Question: What might the diagnosis be?
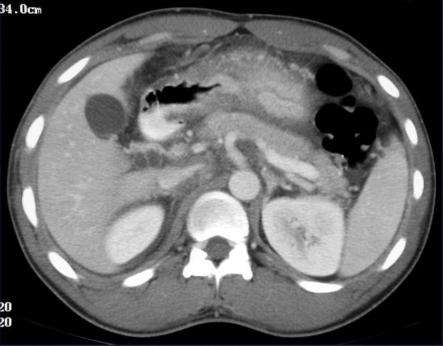
Answer: The possible diagnosis includes Malignant neoplasms
	Gastric adenocarcinoma
	Lymphoma (especially Hodgkin disease)
	Metastases (hematogenous - esp. breast)
Granulomatous infiltration
	Crohn’s disease
	Sarcoidosis
	Syphilis
	Tuberculosis
	Histoplasmosis
	Actinomycosis
Eosinophilic gastritis
Vasculitis
Corrosive agents
Gastric irradiation
Gastric freezing
Iron intoxication
Hepatic arterial infusion if chemotherapy
Stenosing antral gastritis
Amyloidosis.